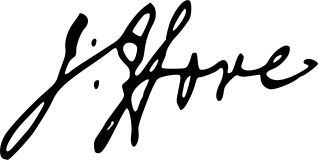
Signature of: john hore